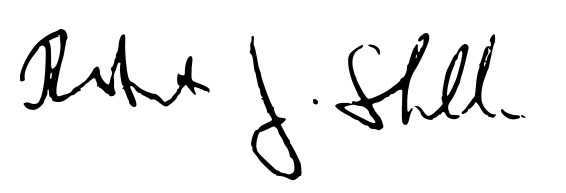
Signature of: robert j shiller